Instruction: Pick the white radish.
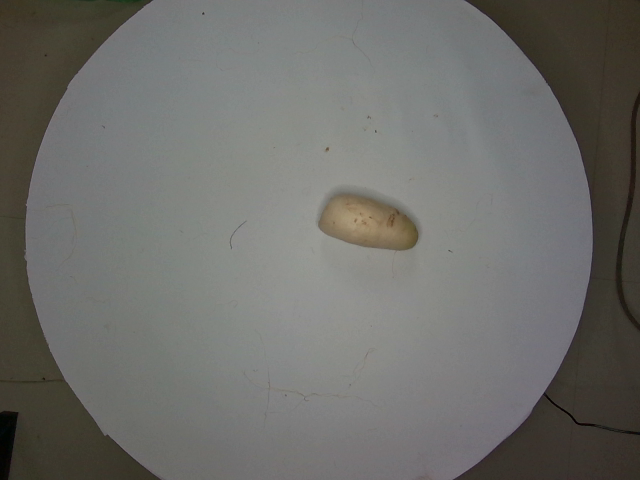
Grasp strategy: vertical